Question: What was observed in the imaging?
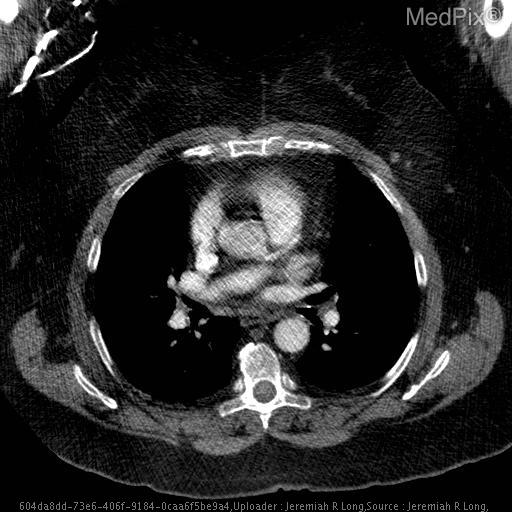
Answer: The imaging shows Axial CT images with intravenous contrast material demonstrate mild smooth thickening of the interatrial septum with diffuse fat attenuation. No pulmonary embolims was present.  Note the large amount of subcutaneous fat circumferentially compatible with a large body mass index. Axial CT images with intravenous contrast material demonstrate mild smooth thickening of the interatrial septum with diffuse fat attenuation. No pulmonary embolims was present.  Note the large amount of subcutaneous fat circumferentially compatible with a large body mass index..